Question: Which state is mentioned in the document?
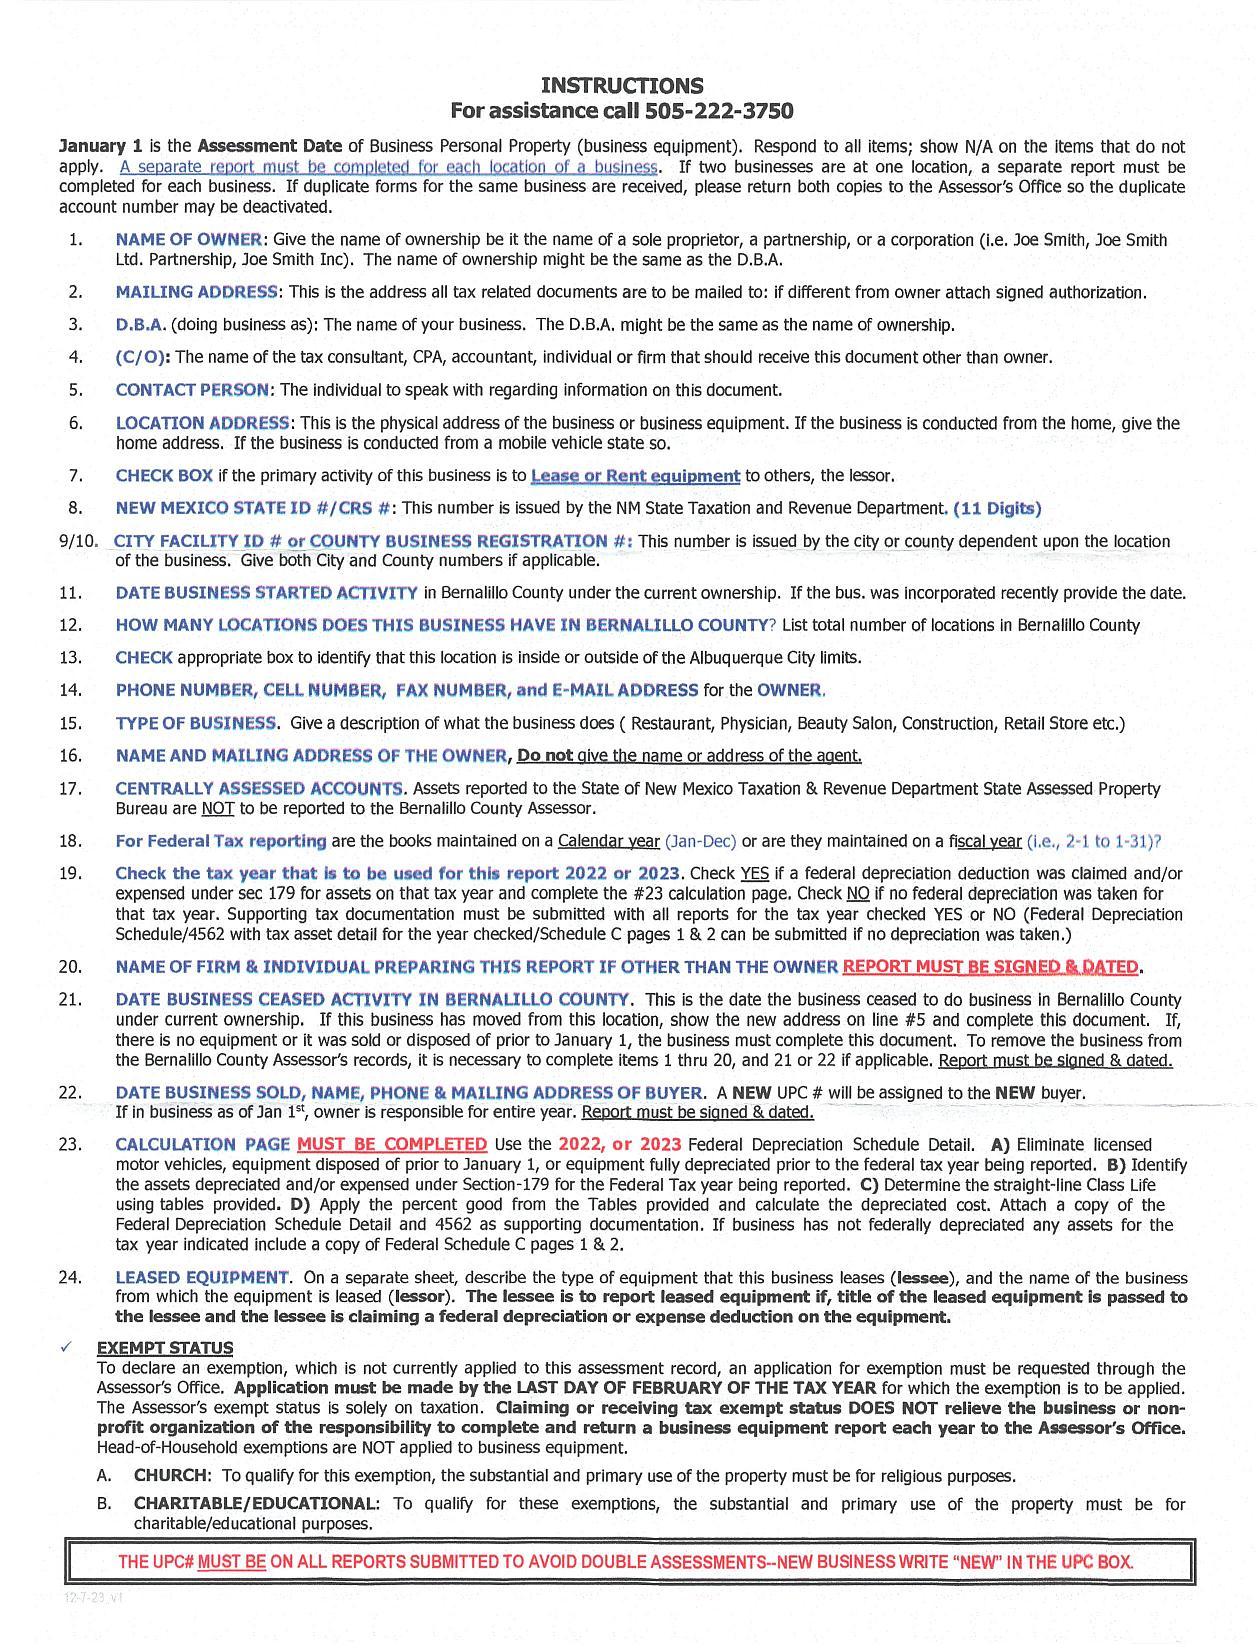
Answer: "New Mexico"